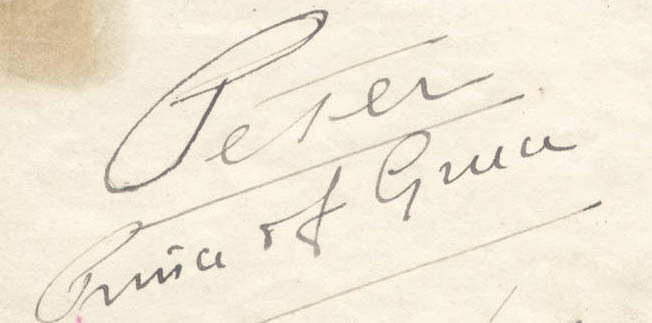
Signature of: prince peter of greece and denmark